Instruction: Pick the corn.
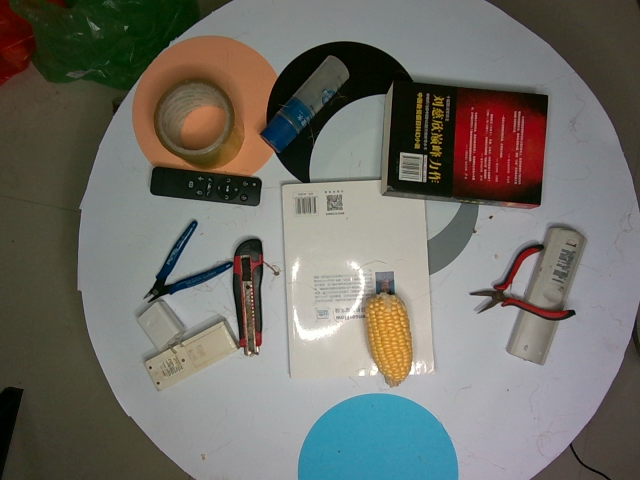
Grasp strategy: vertical